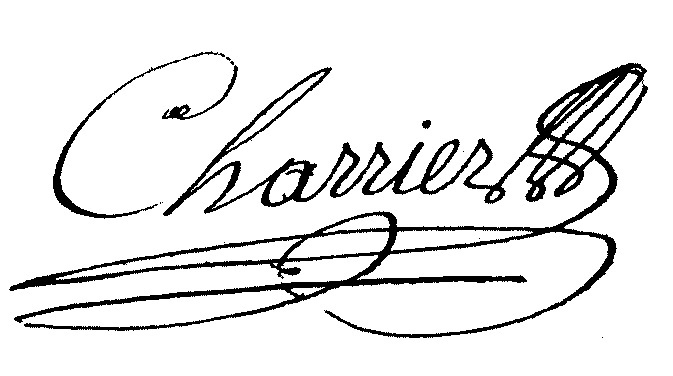
Signature of: marc antoine charrier